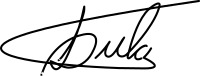
Signature of: luiz inácio lula da silva